Question: In what way does the history help explain the case?
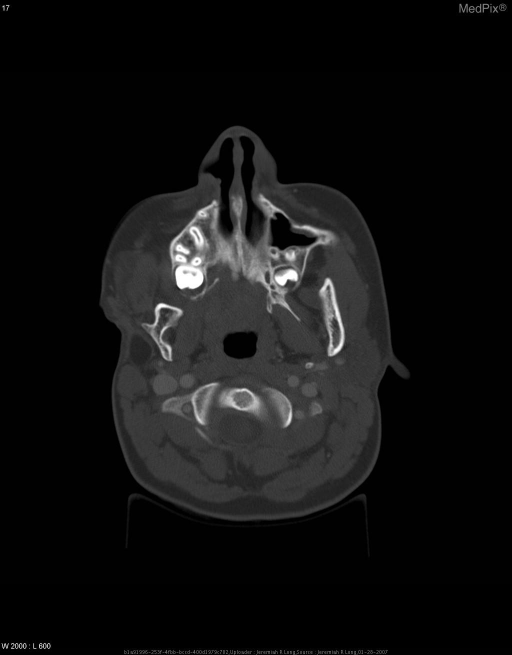
Answer: The patient's history of 14 year old boy with a known syndrome presents with right mandibular pain. is key in understanding the case.